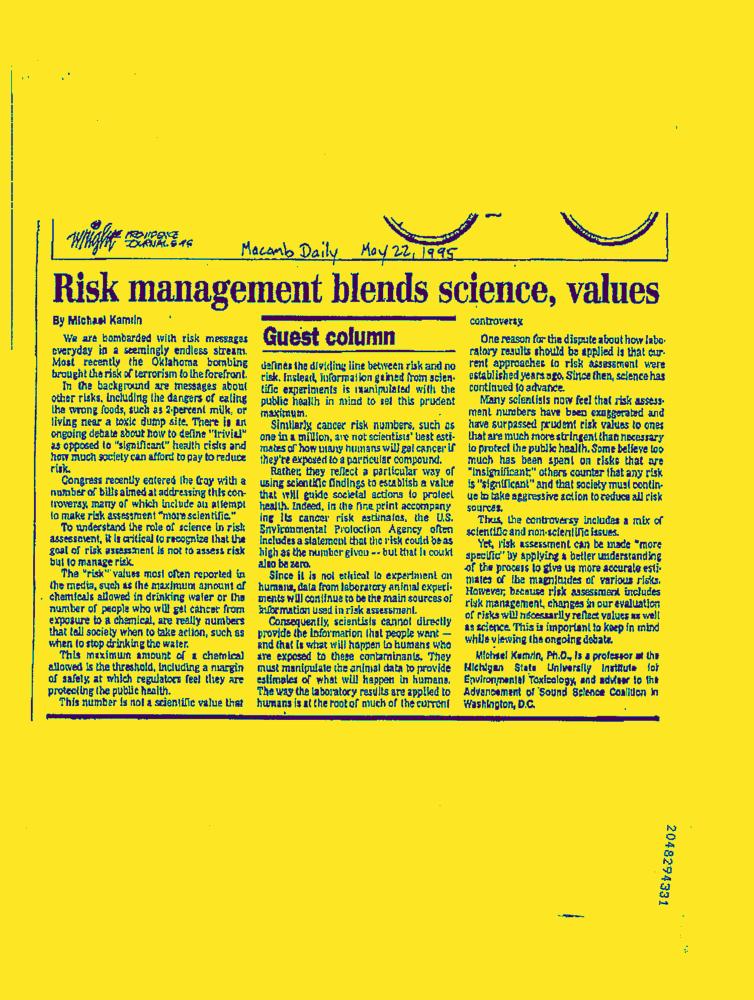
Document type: News-Article